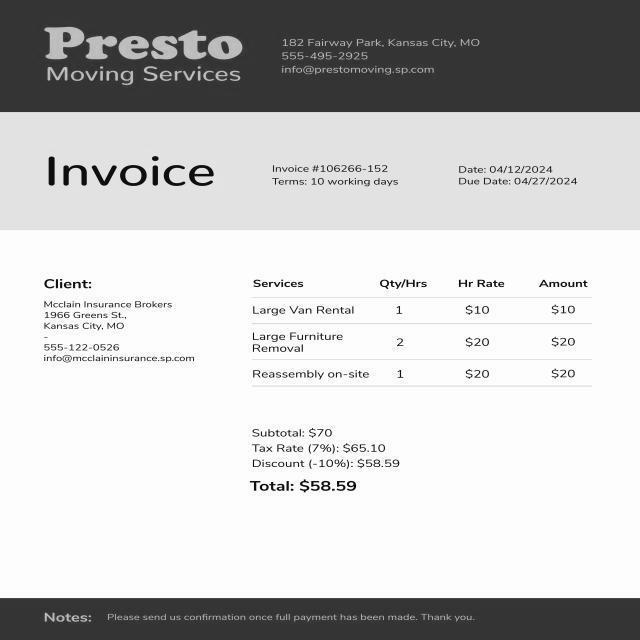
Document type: Invoice